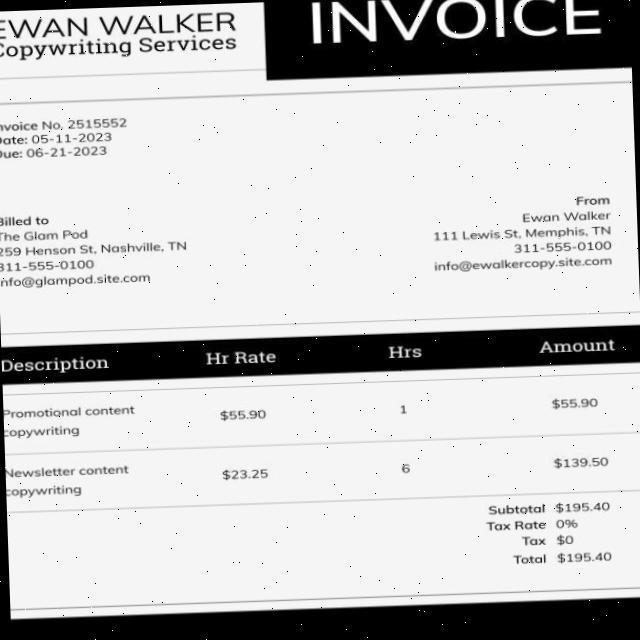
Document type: Invoice